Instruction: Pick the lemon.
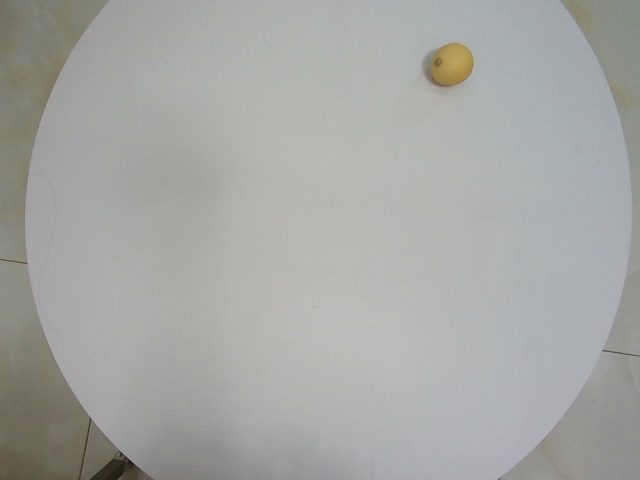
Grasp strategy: vertical